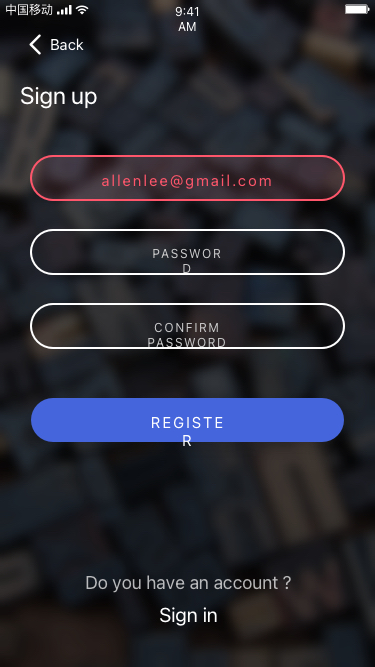
Text in this UI design:
allenlee@gmail.com
Password
Confirm Password
Register
Do you have an account ?
Sign in
Back
Sign up